Question: What is the name of the tenant mentioned in the document?
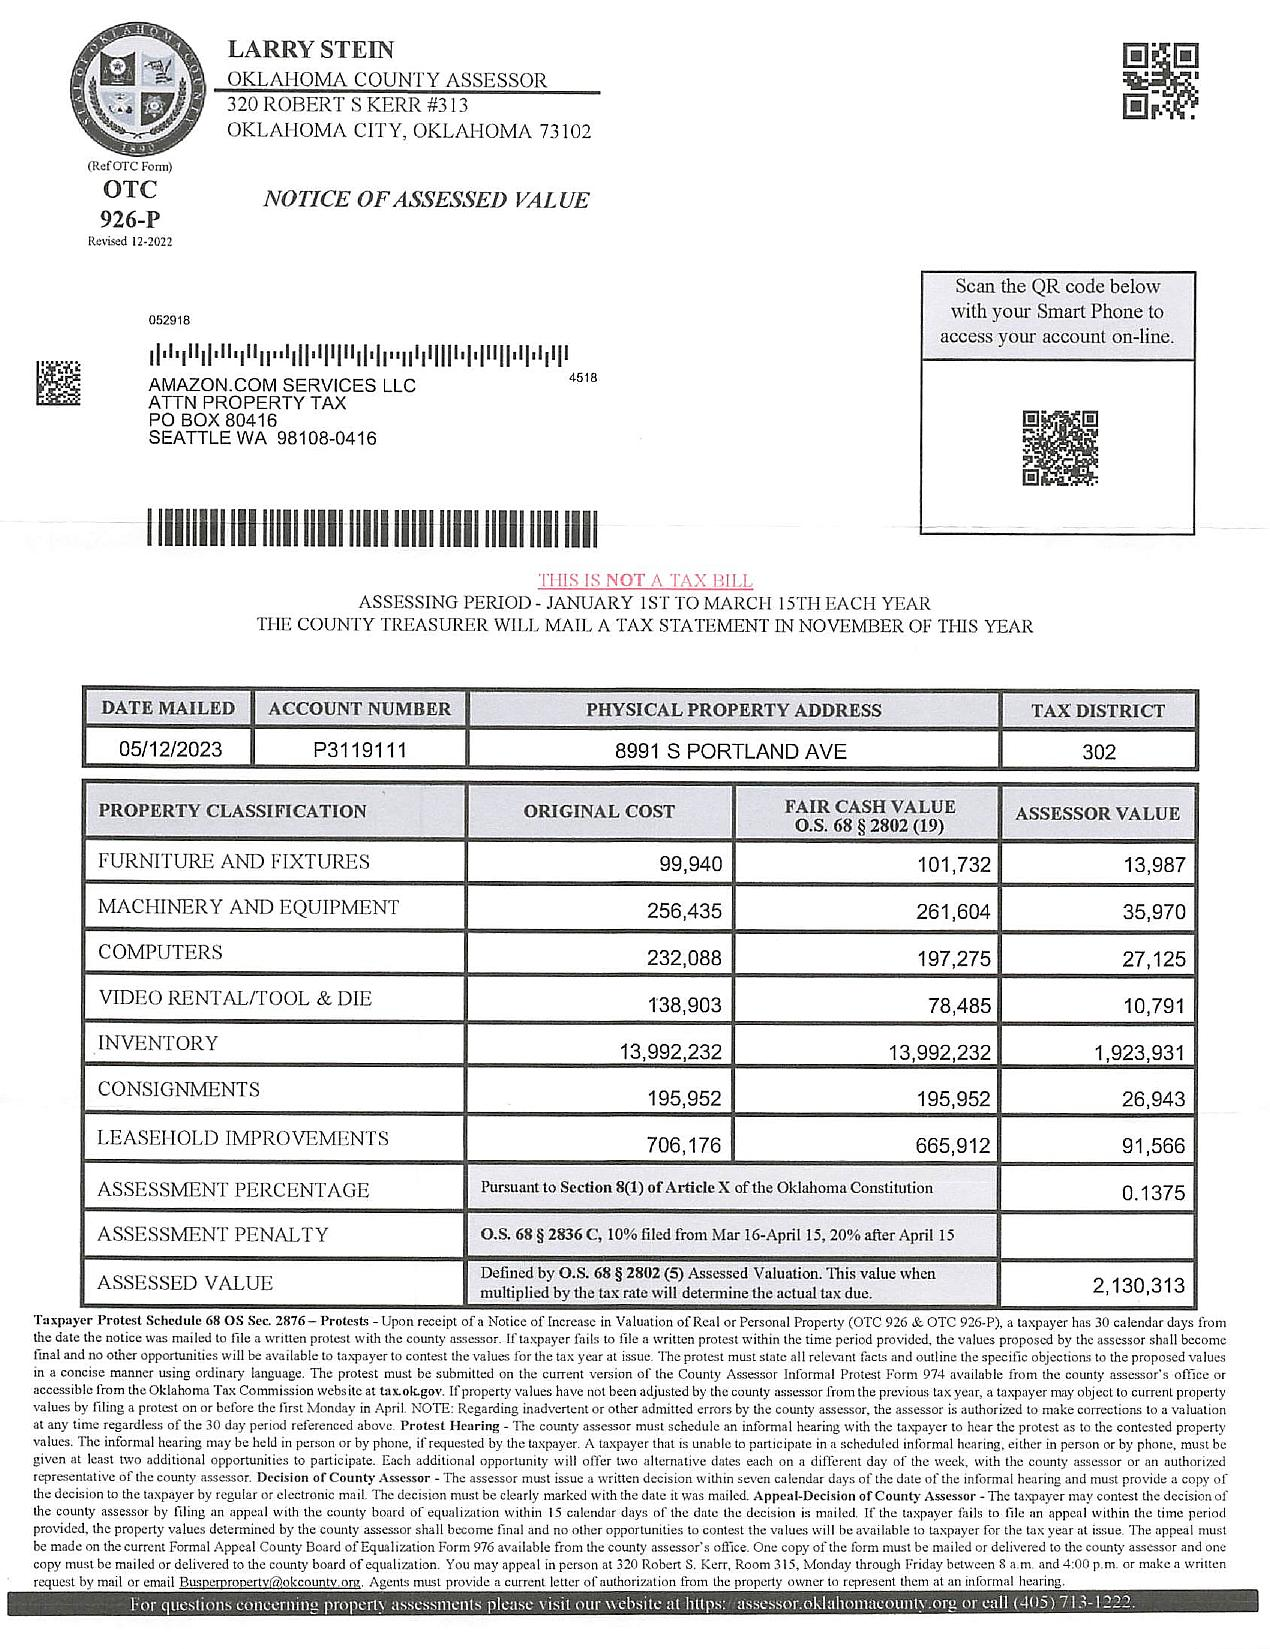
Answer: "AMAZON.COM SERVICES LLC"